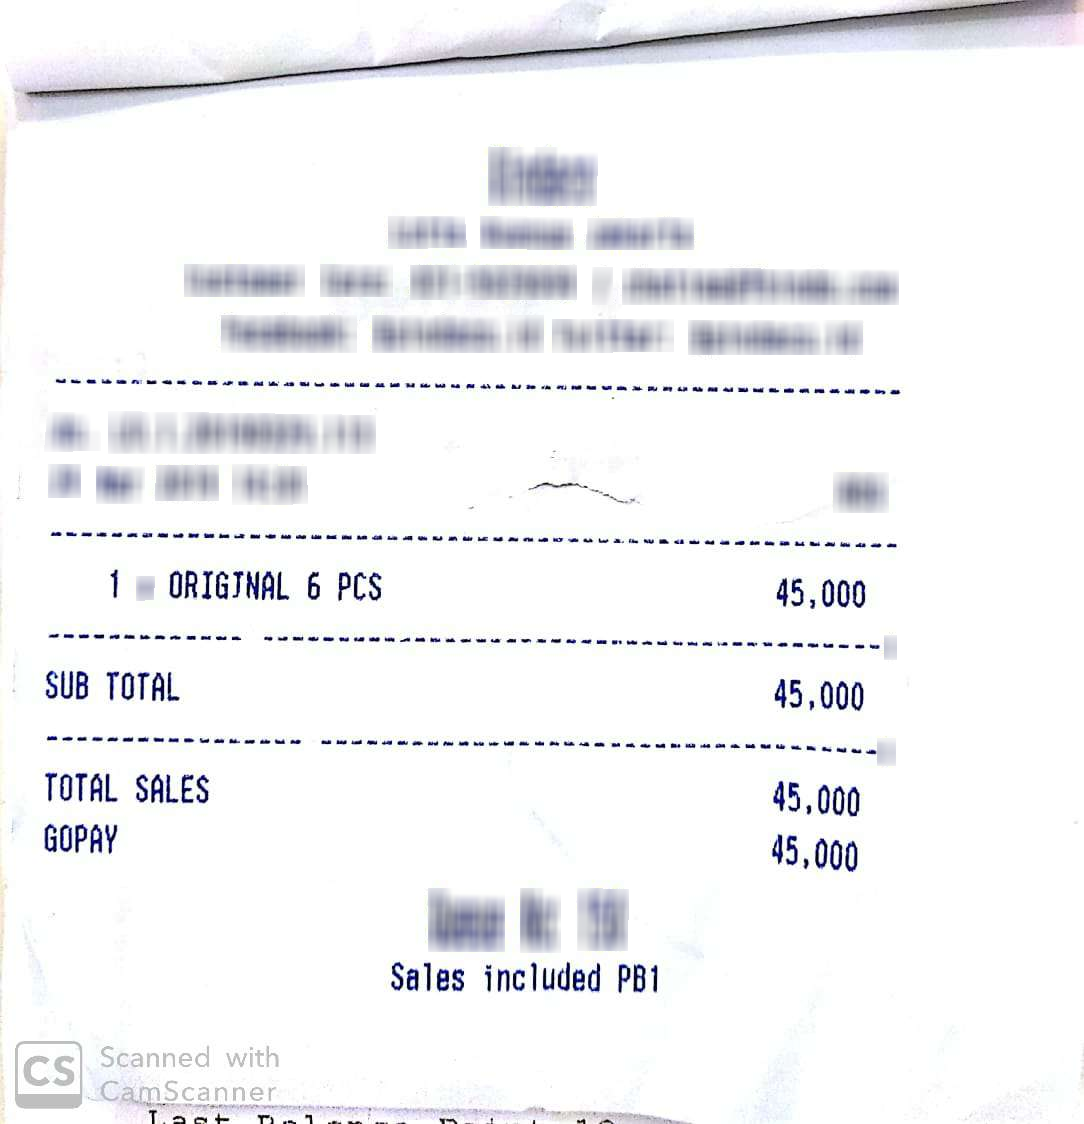
Number of items: 4
Subtotal: 45,000
Total: 45,000
OCR text regions:
text: ORIGINAL
text: 6
text: PCS
text: 1
text: 45,000
text: Sales
text: included
text: PB1
text: SUB
text: TOTAL
text: 45,000
text: TOTAL
text: SALES
text: 45,000
text: GOPAY
text: 45,000